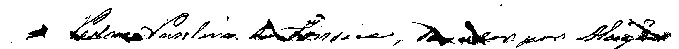
Signature of: pedro paulino da fonseca